Question: What is the main concern?
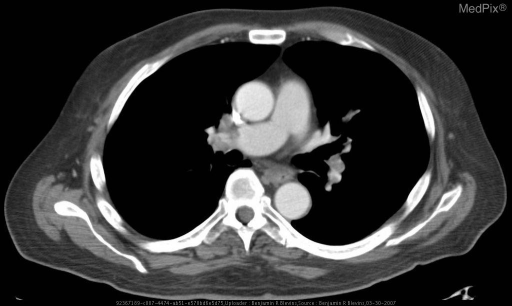
Answer: The findings suggest There are multiple area of hypoattenuation and filling defect within the right and left pulmonary arteries.  There is a comet shaped area of hypoattenuation extending from the left pulmonary artery nearly to the branch point of the main pulmonry artery.. Contrast CT of the chest revealing multiple bilateral areas of hypoattenuated filling defects in the pulmonary arteries most consistent with pulmonary emboli.. The patient might have a history of 61 years-old man with known stage II pancreatic cancer.  Underwent contrast CT of the chest, abdomen and pelvis for pre-operative evaluation..